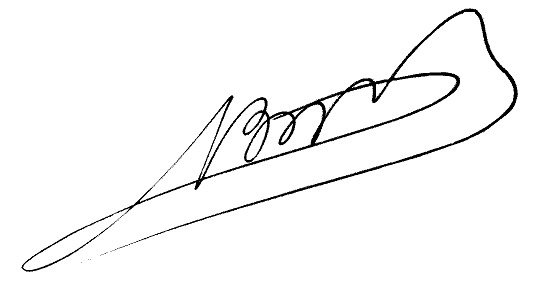
Signature of: said boualam